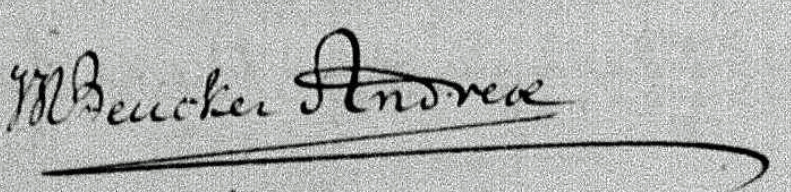
Signature of: johan henrik beucker andreae